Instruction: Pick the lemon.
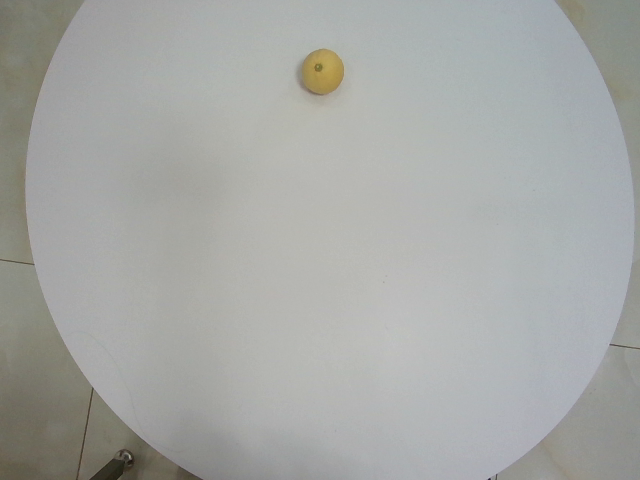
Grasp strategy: vertical